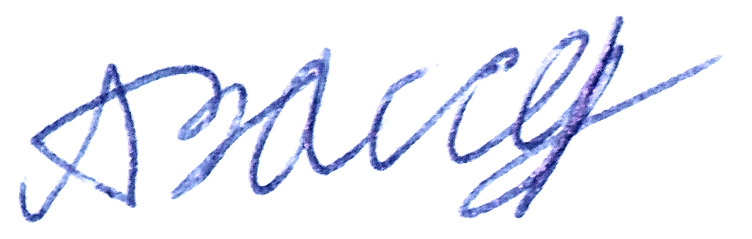
Signature of: anatoly wasserman